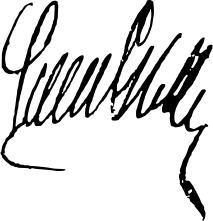
Signature of: stoyan popsimeonov